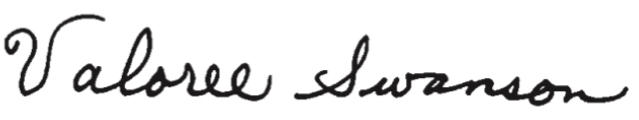
Signature of: valoree swanson